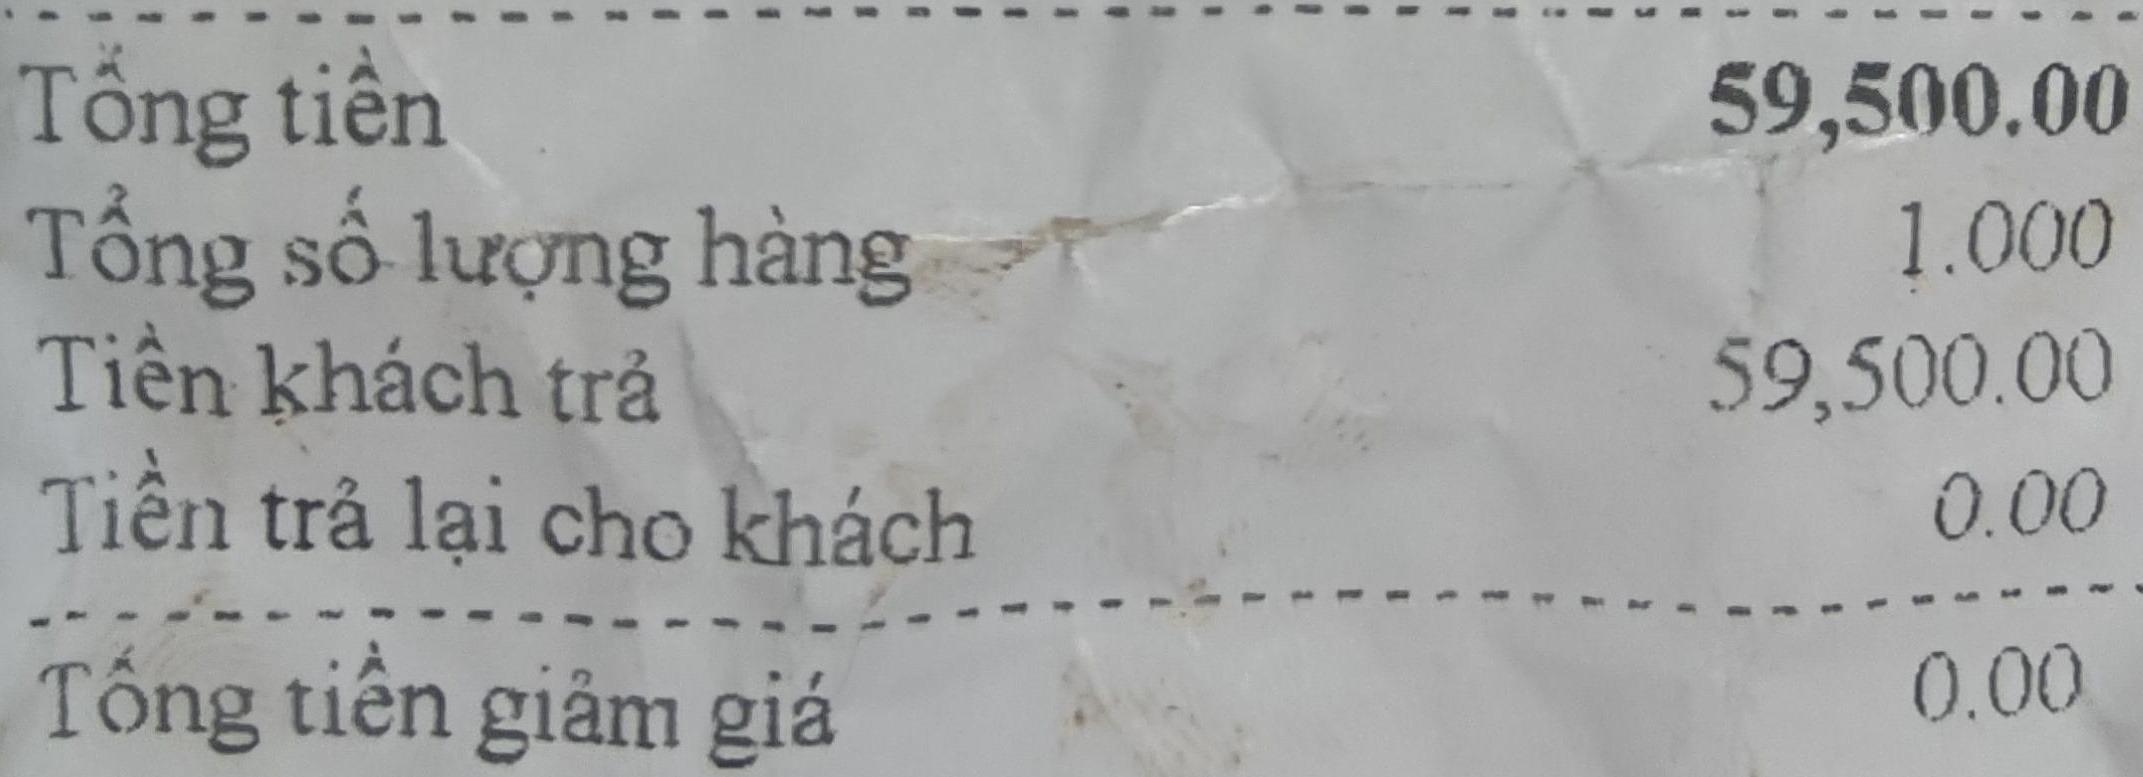
Tổng tiền 59,500.00
Tổng số lượng hàng 1.000
Tiền khách trả 59,500.00
Tiền trả lại cho khách 0.00
Tiền mặt 45,000

Tổng tiền giảm giá 0.00